Question: In what way does the history help explain the case?
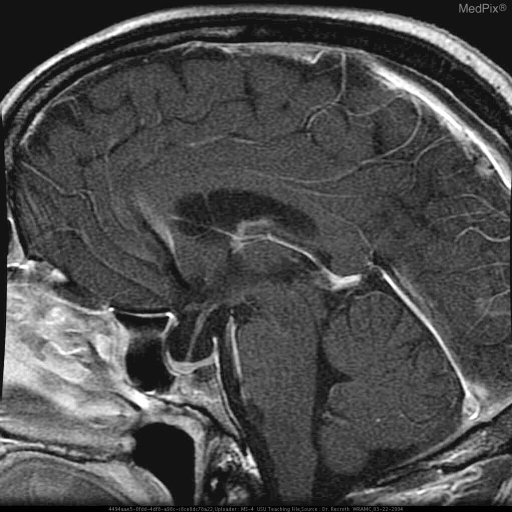
Answer: The patient's history of 53 yo male with acute onset of severe headache is key in understanding the case.